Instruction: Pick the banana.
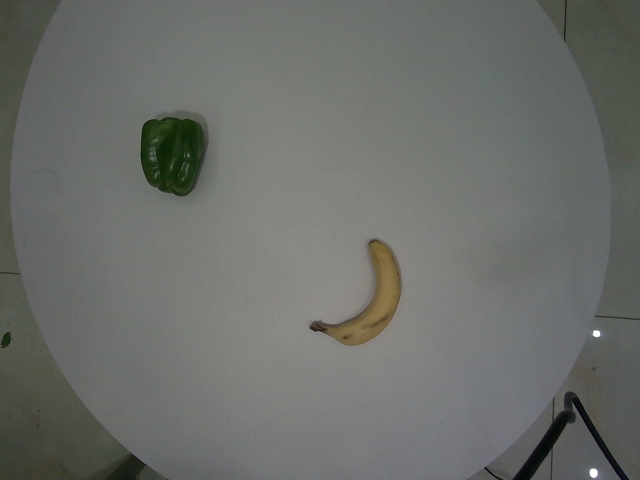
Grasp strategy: vertical